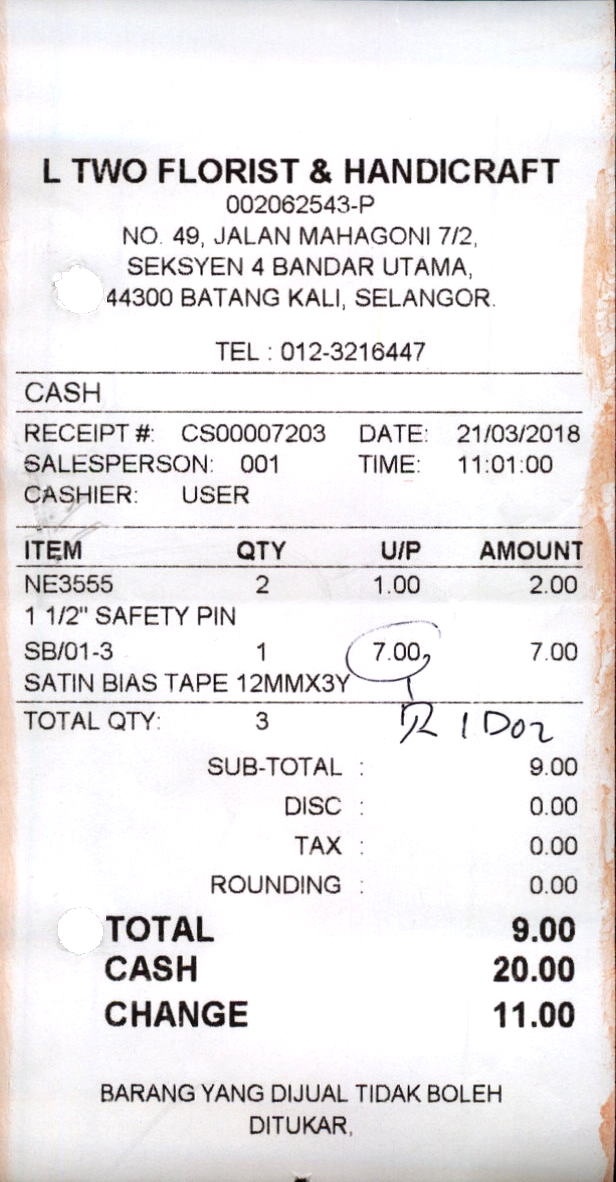
L TWO FLORIST & HANDICRAFT
002062543-P
NO.49, JALAN MAHAGONI 7/2,
SEKSYEN 4 BANDAR UTAMA,
44300 BATANG KALI, SELANGOR.
TEL: 012-3216447
CASH
RECEIPT#:
DATE:
SALESPERSON:
TIME:
CASHIER:
ITEM
QTY
U/P
AMOUNT
NE3555
2
1.00
1 1/2"SAFETY PIN
SB/01-3
1
7.00
7.00
SATIN BIAS TAPE 12MMX3Y
TOTAL QTY:
3
SUB-TOTAL:
9.00
DISC:
0.00
TAX:
0.00
ROUNDING:
0.00
TOTAL
9.00
CASH
20.00
CHANGE
11.00
BARANG YANG DIJUAL TIDAK BOLEH
DITUKAR.
2.00
CS00007203
21/03/2018
001
11:01:00
USER